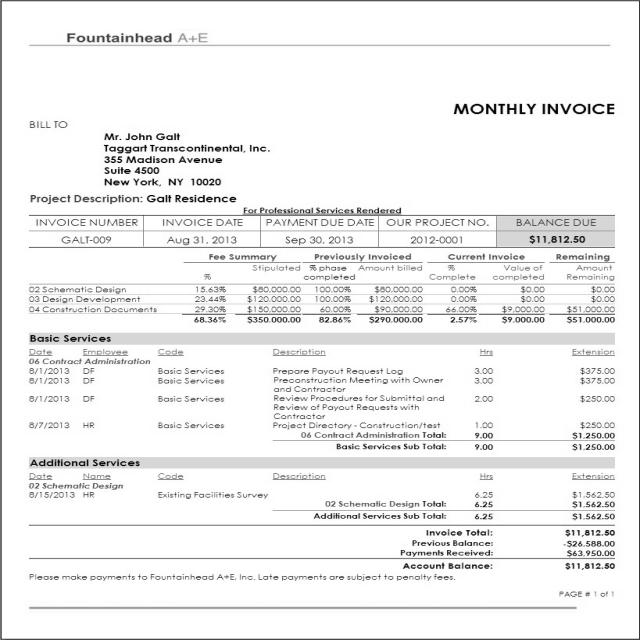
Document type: Invoice